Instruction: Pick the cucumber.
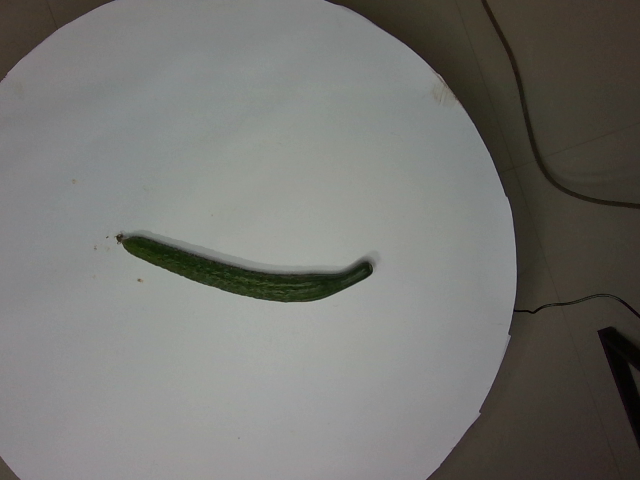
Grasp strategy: vertical